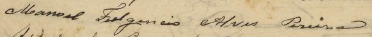
Signature of: manoel fulgêncio alves pereira